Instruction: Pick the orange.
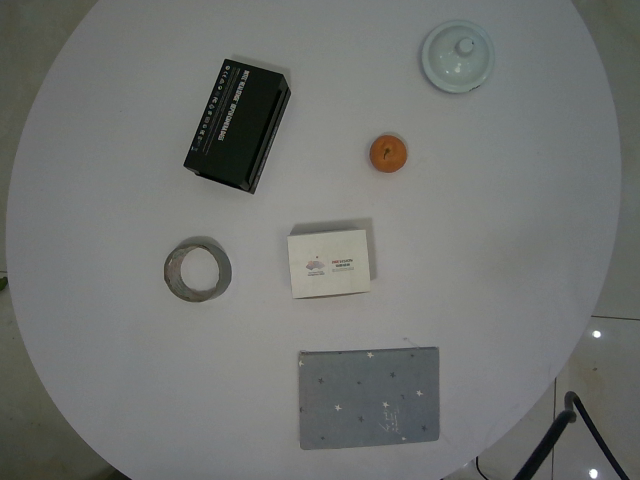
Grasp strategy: vertical